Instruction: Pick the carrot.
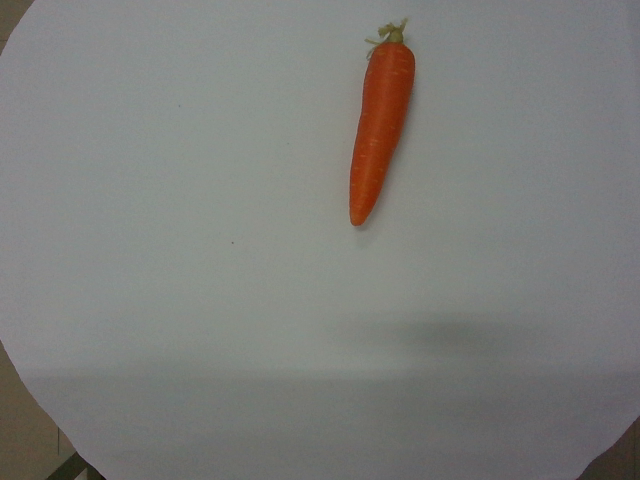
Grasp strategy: vertical